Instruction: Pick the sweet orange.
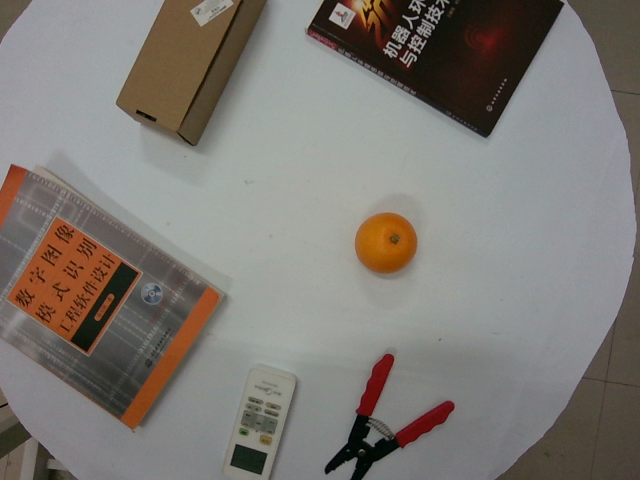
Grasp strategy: vertical